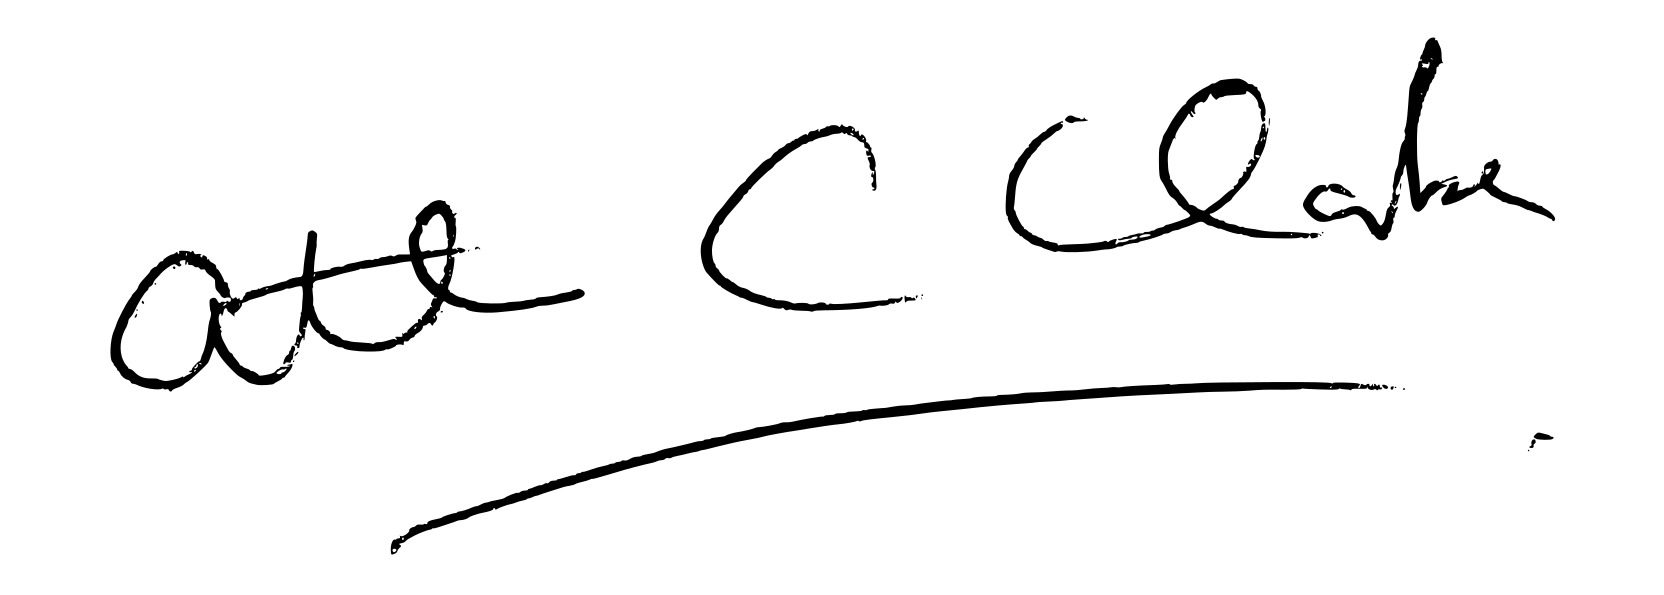
Signature of: arthur c clarke